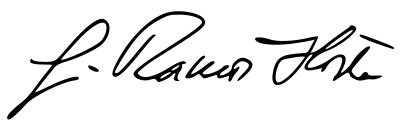
Signature of: josé ramos horta